Question: How is the property described in the document?
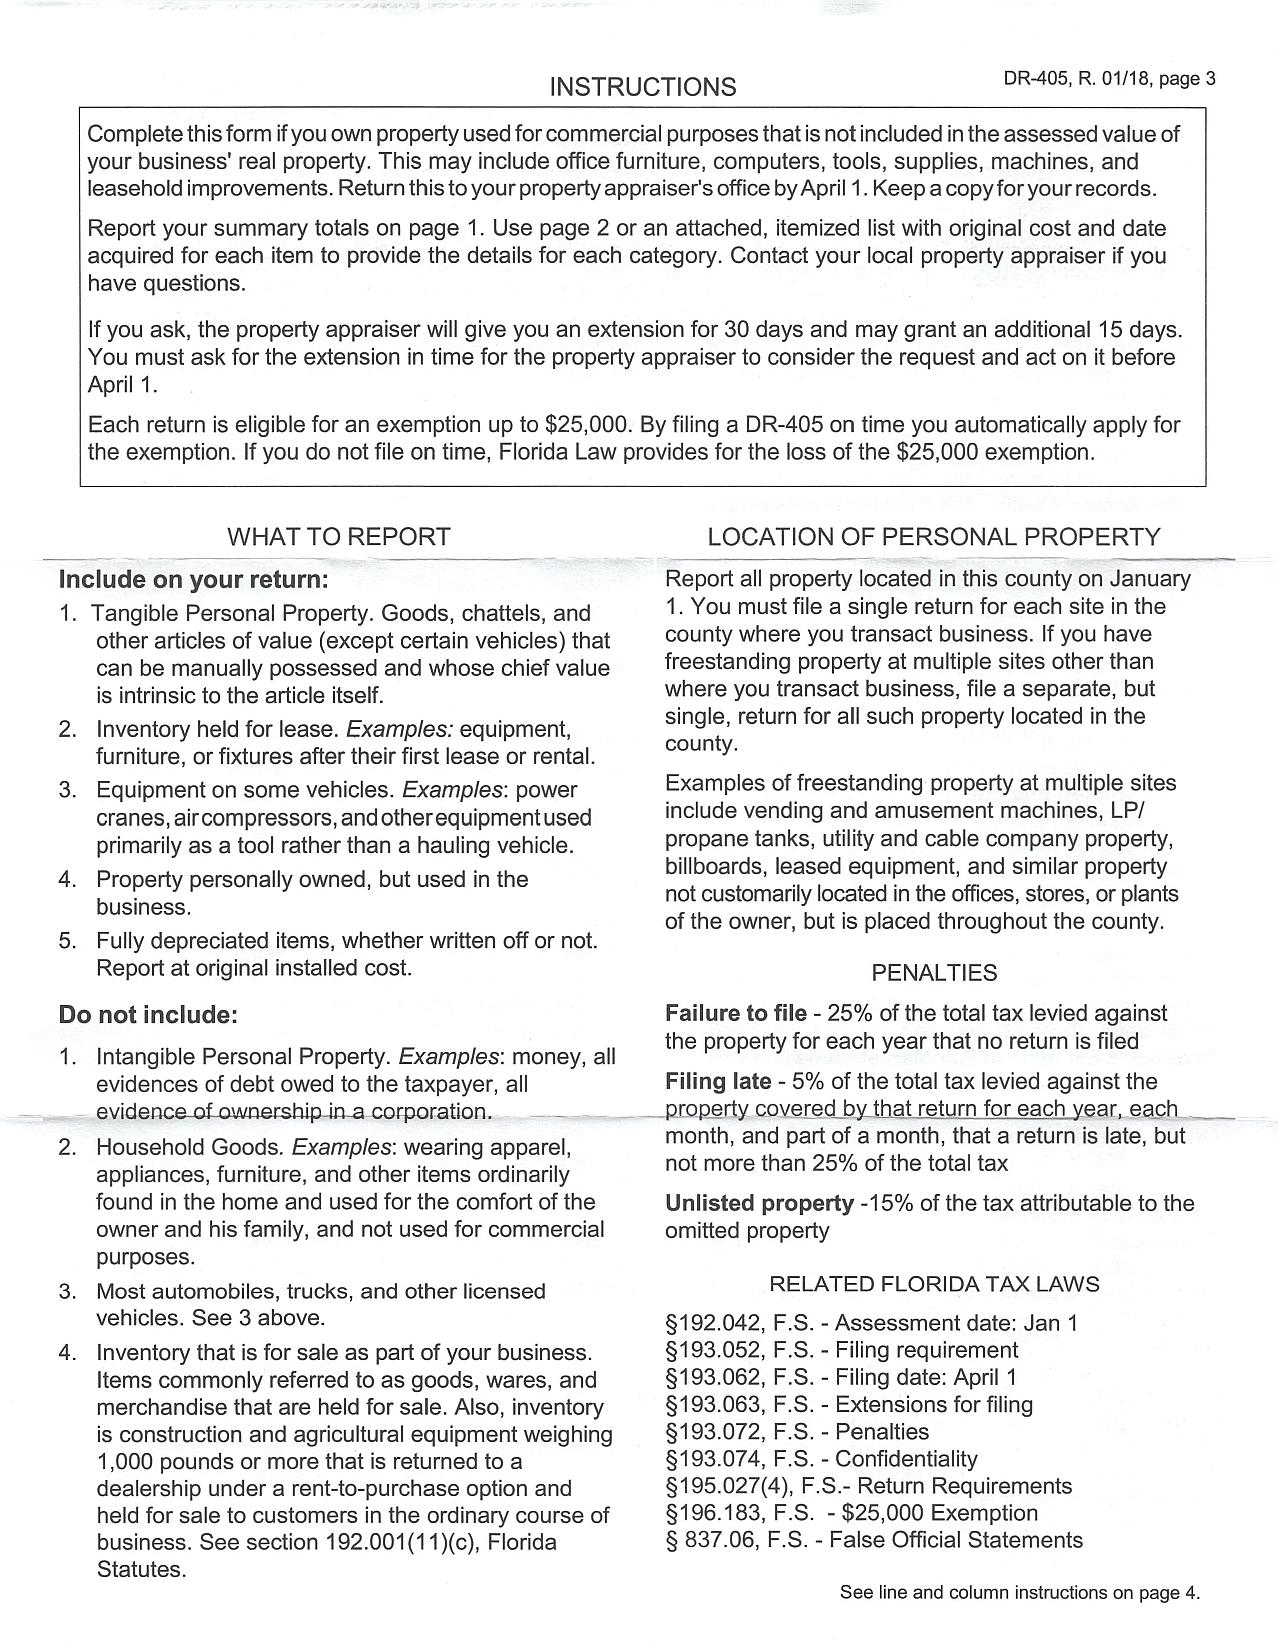
Answer: "office furniture, computers, tools, supplies, machines, and leasehold improvements"